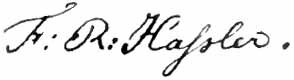
Signature of: ferdinand rudolph hassler